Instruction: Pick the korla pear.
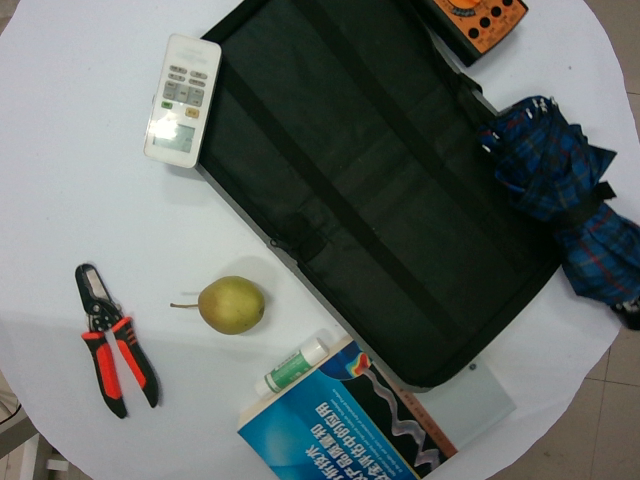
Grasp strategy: vertical